Question: Which state is mentioned in the document?
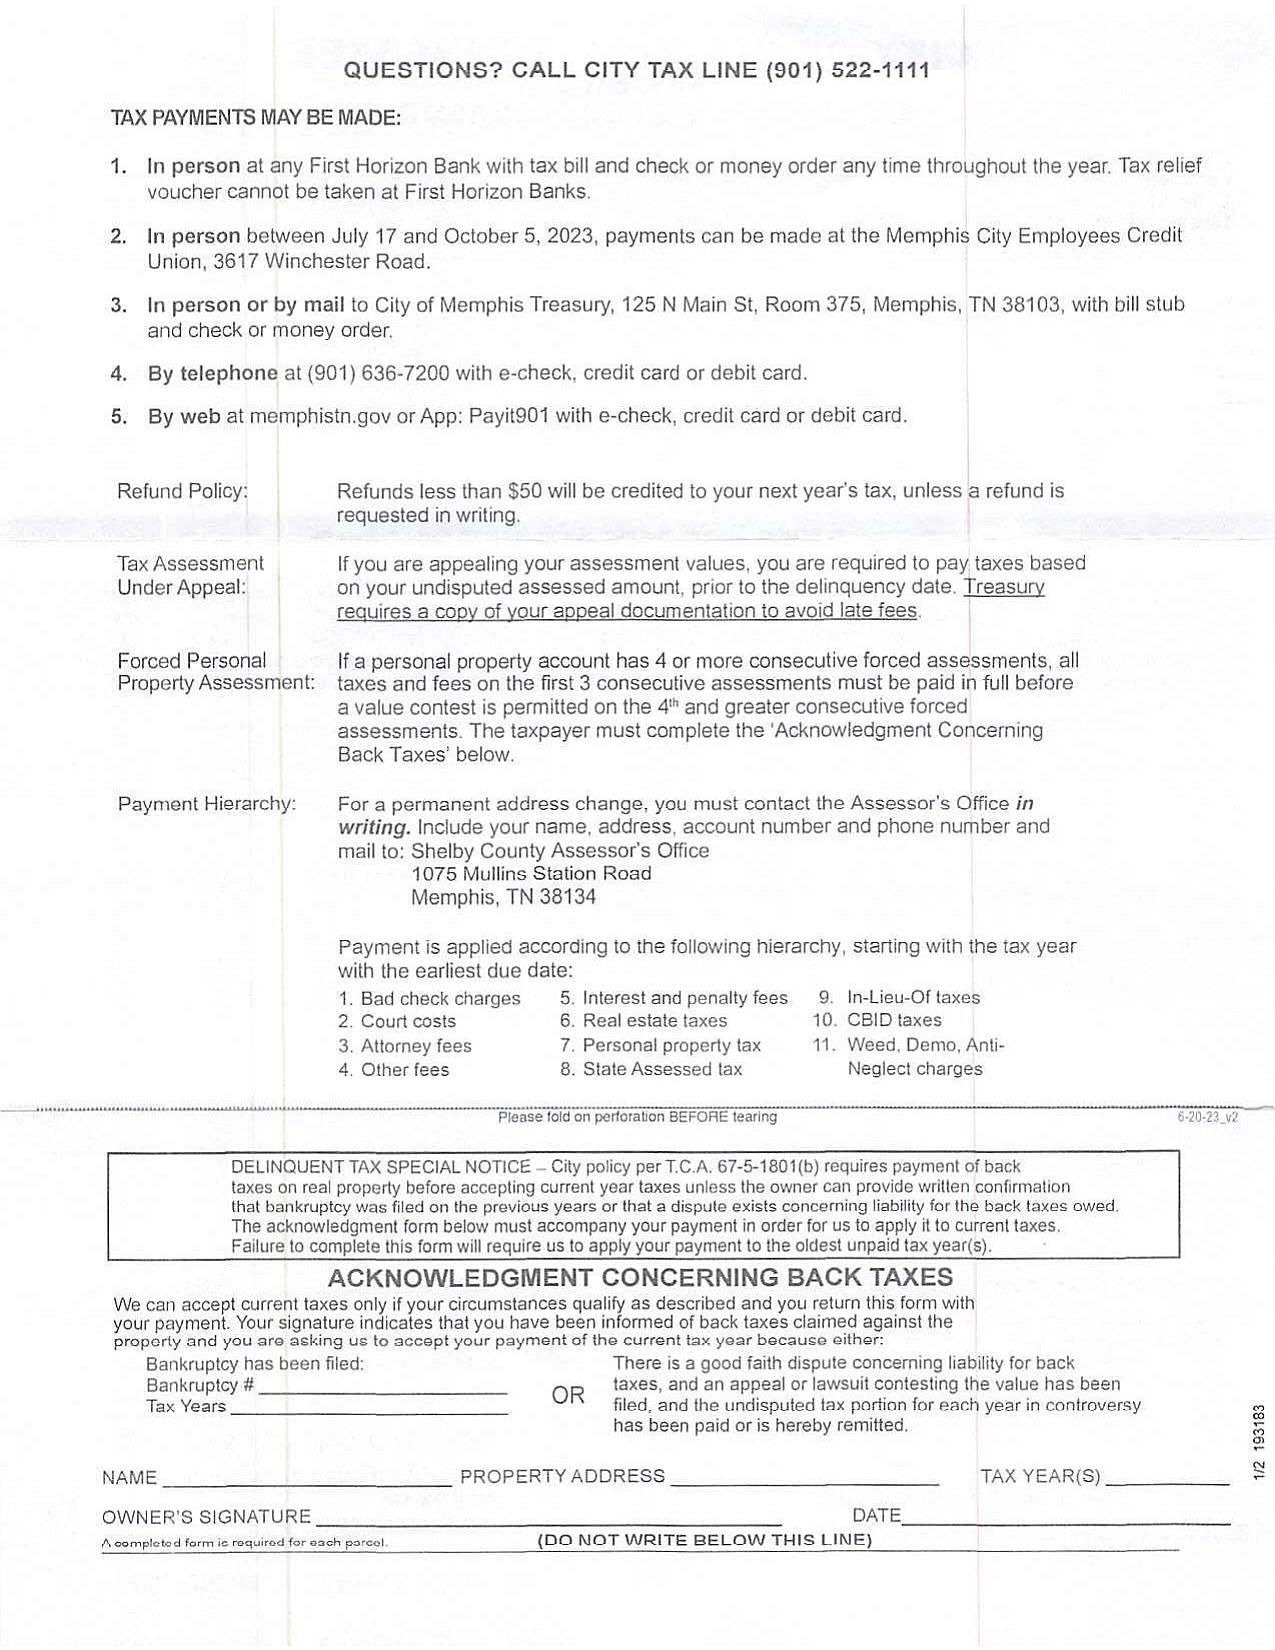
Answer: "TN"